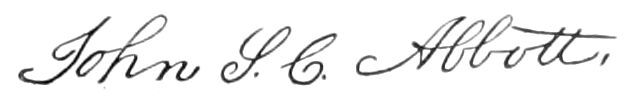
Signature of: john stevens cabot abbott